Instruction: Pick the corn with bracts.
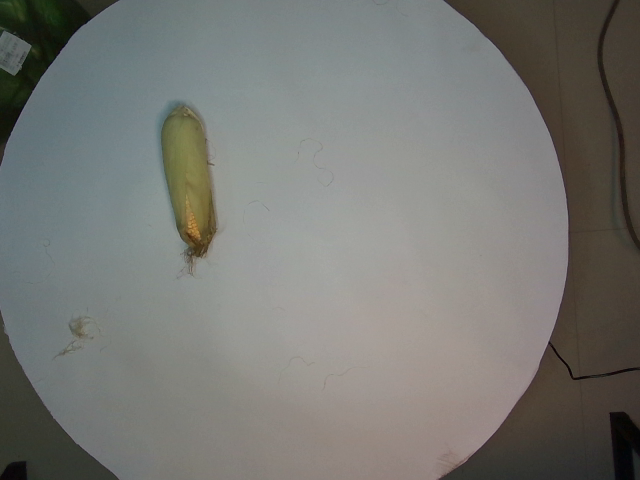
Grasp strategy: vertical